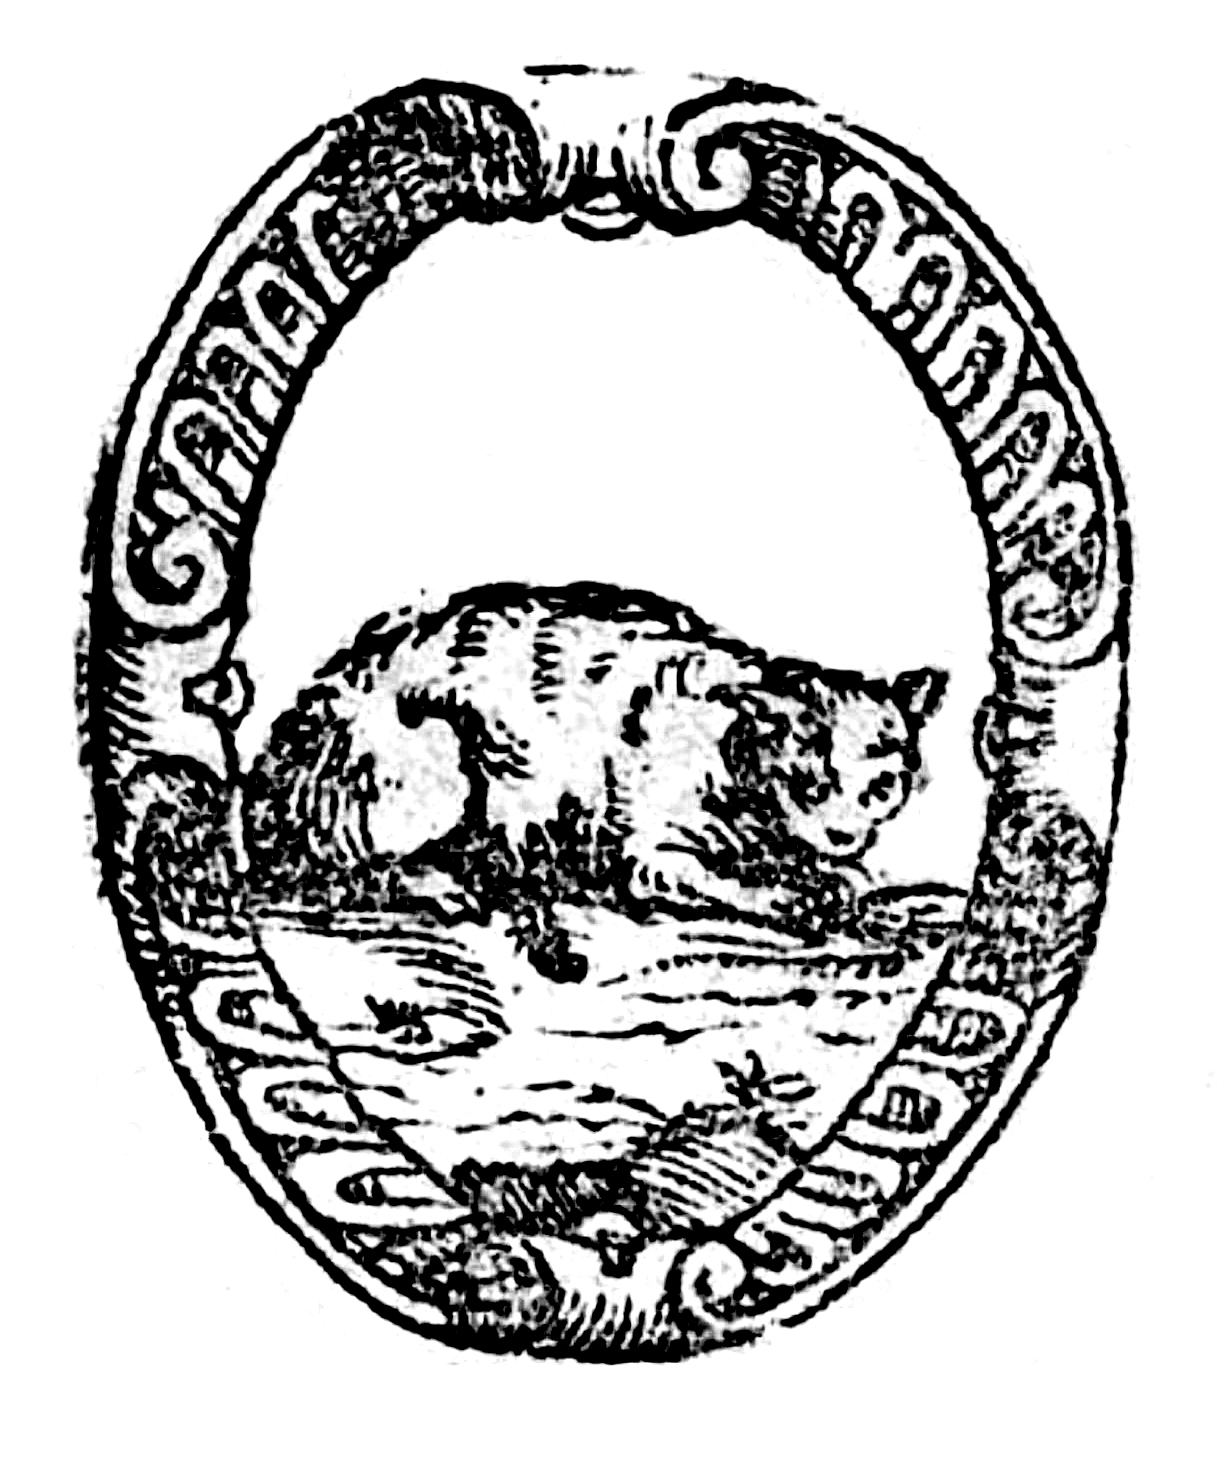
Signature of: domenico manzani